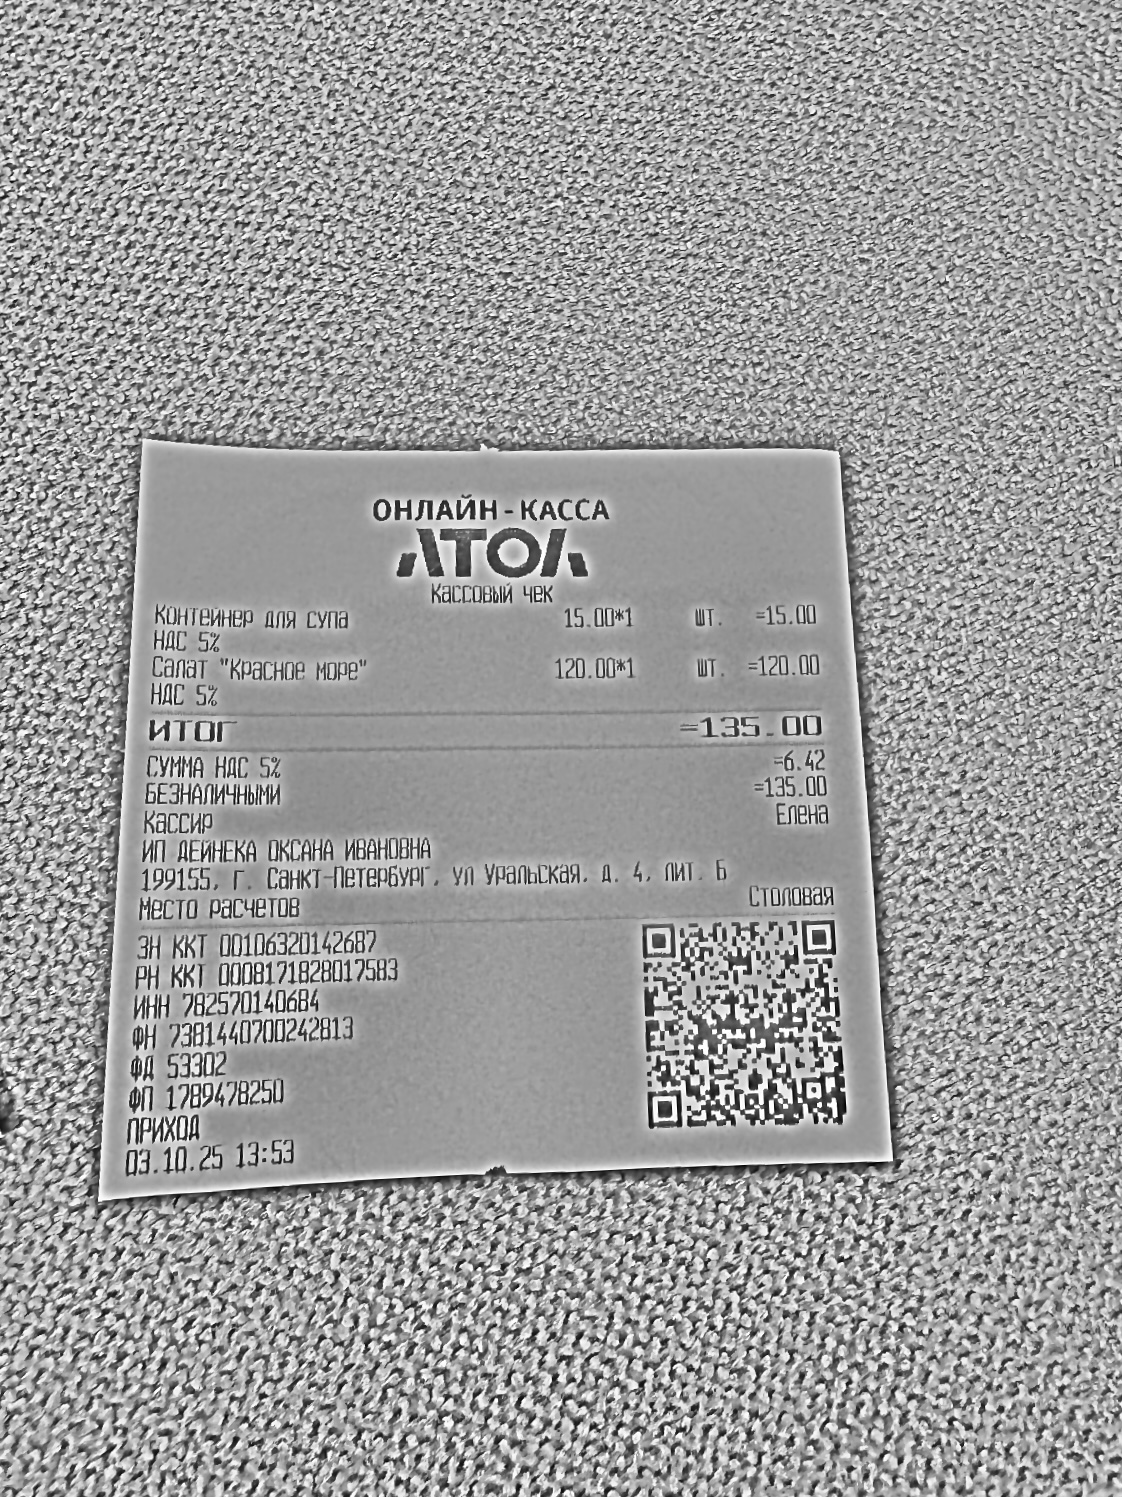
Продавец: ИП ДЕЙНЕКА ОКСАНА ИВАНОВНА
ИНН: 782570140684
Дата: 03.10.25
Товары: Контейнер для супа; Салат "Красное море"
Количество: 1; 1
Цена: 15.00; 120.00
Сумма: 15.00; 120.00
Итого: 135.00